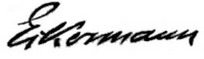
Signature of: johann peter eckermann